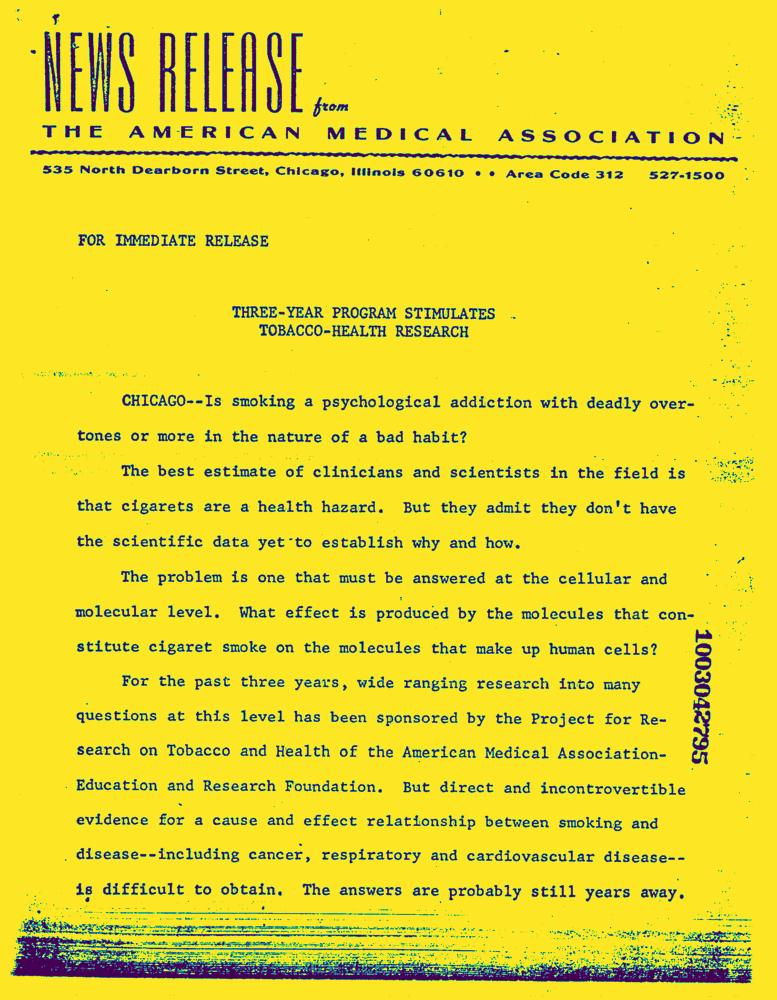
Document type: News-Article